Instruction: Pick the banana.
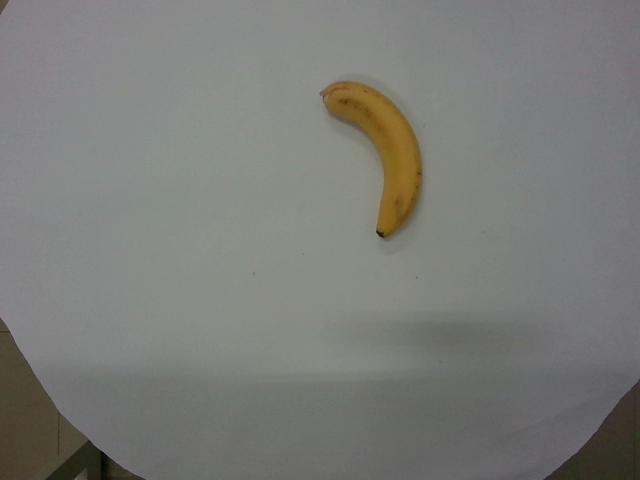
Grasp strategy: vertical